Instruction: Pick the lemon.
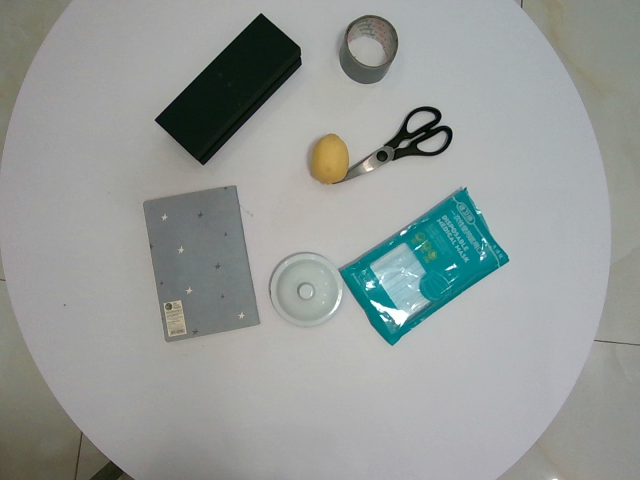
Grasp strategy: vertical